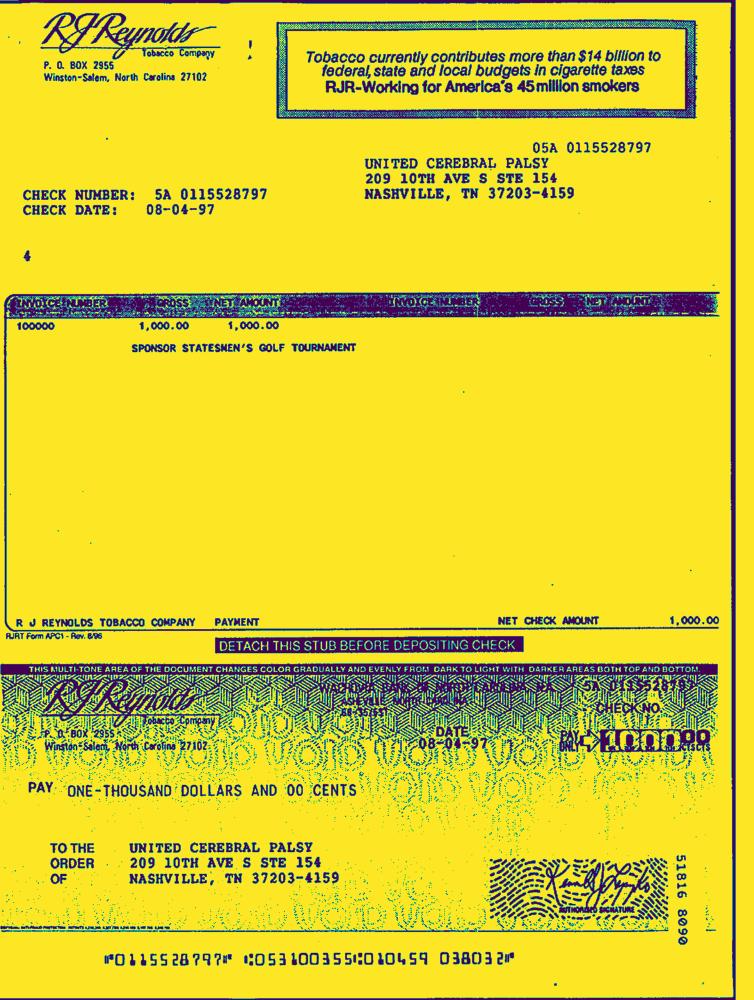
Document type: Invoice-Doc